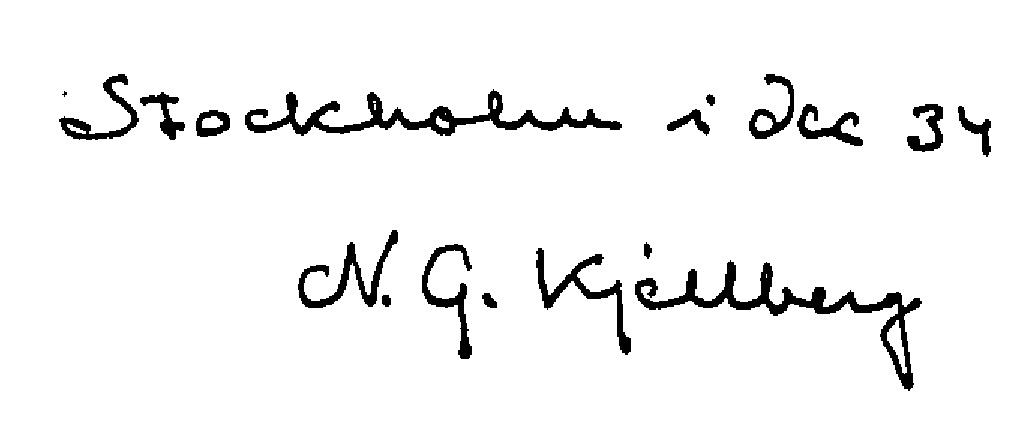
Signature of: nils g kjellberg